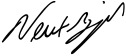
Signature of: newt gingrich